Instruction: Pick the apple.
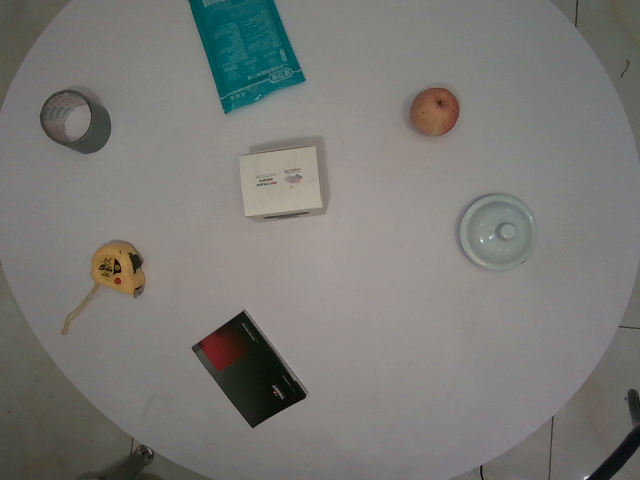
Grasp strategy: vertical